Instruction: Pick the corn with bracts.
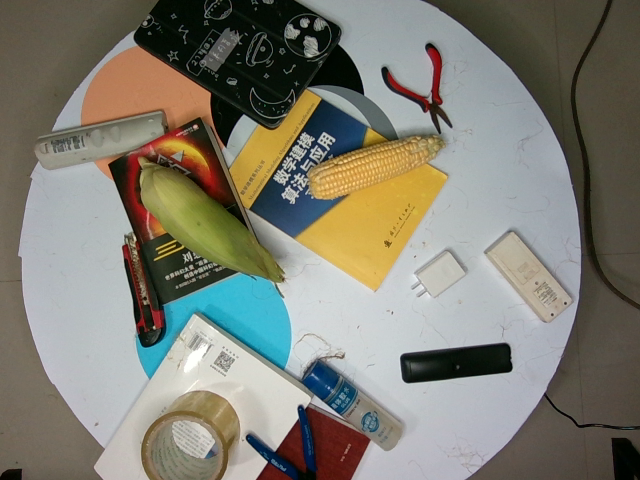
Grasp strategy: vertical